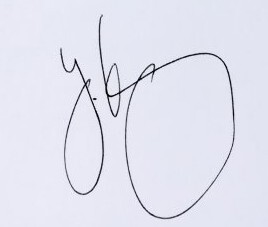
Signature of: jiří kubový